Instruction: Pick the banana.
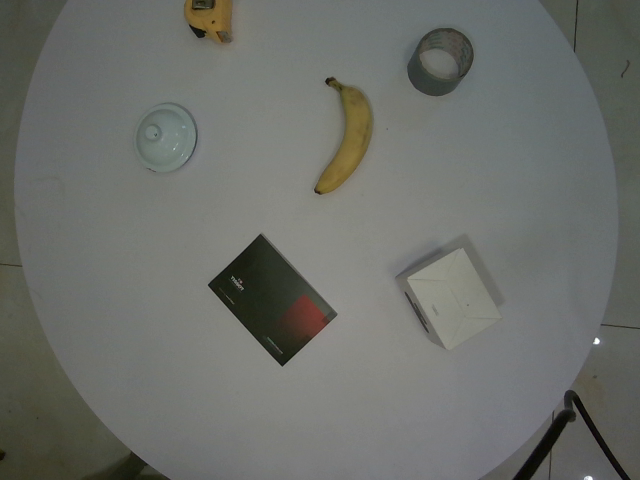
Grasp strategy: vertical